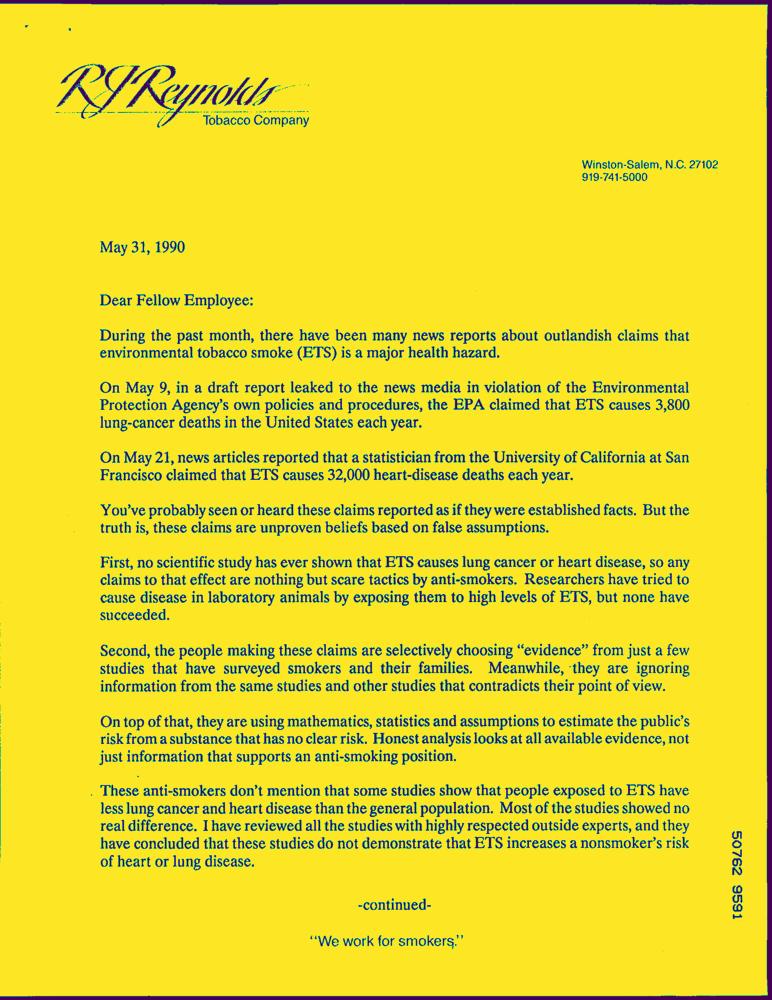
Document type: Letter-Doc